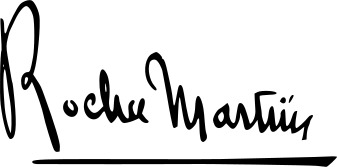
Signature of: francisco josé da rocha martins